Question: What is the address or location of the property listed in the document?
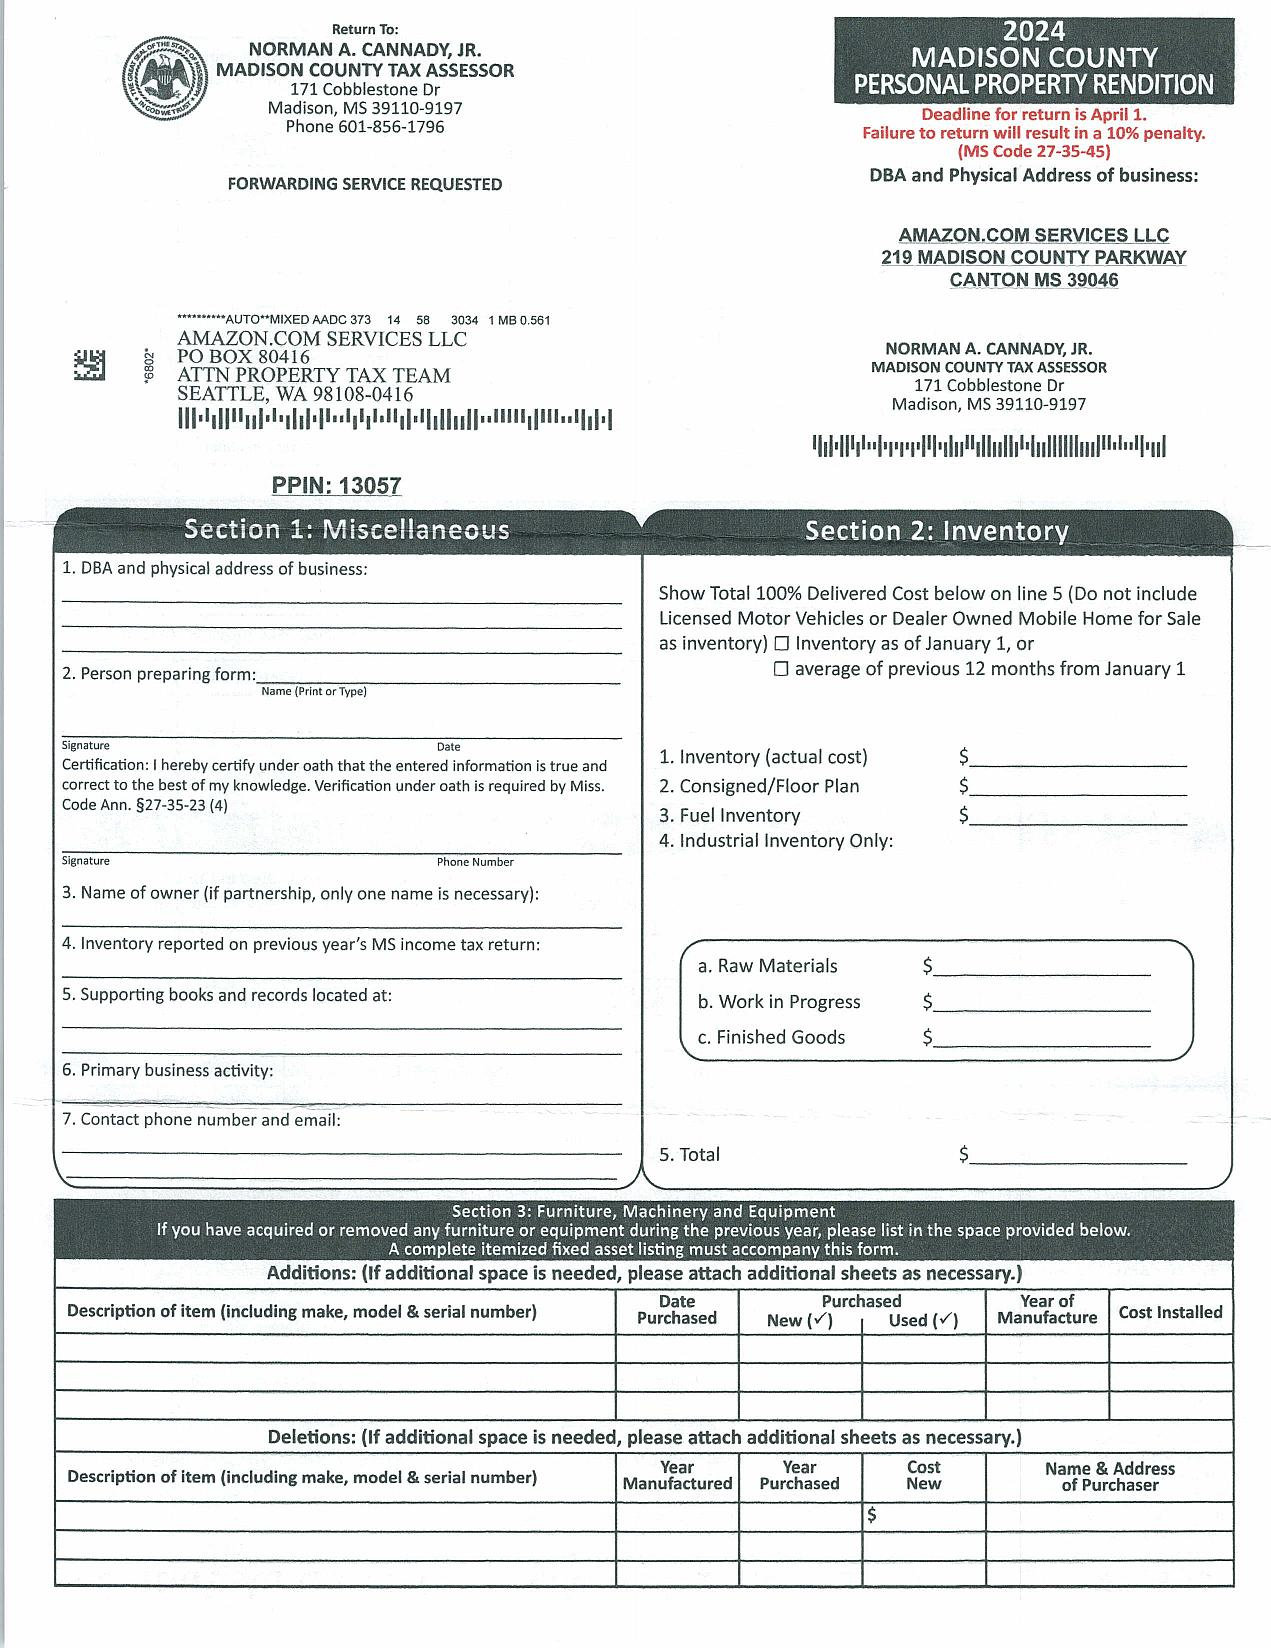
Answer: "219 MADISON COUNTY PARKWAY CANTON MS 39046"